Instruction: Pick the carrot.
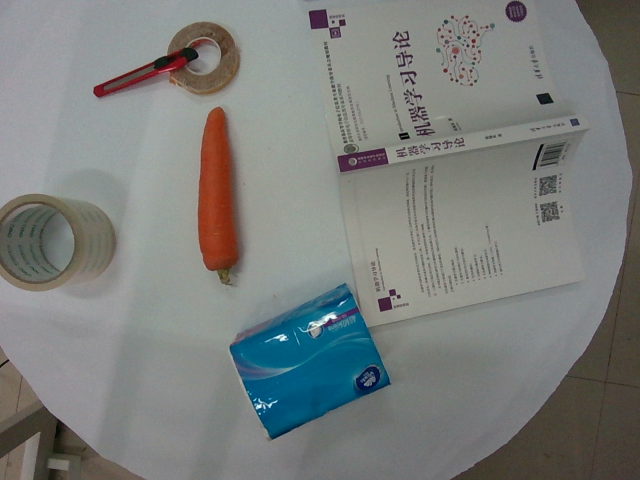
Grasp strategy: vertical